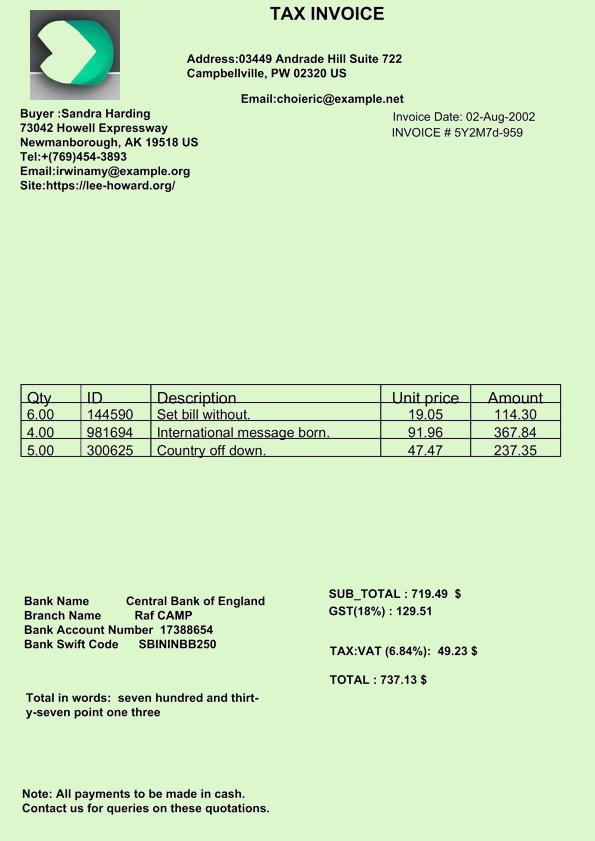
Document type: Invoice